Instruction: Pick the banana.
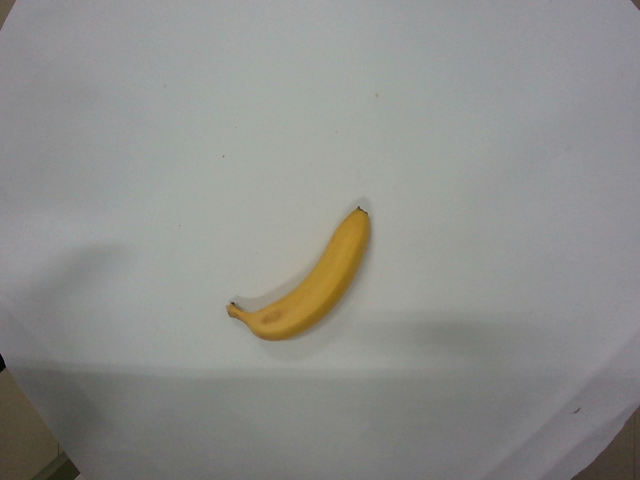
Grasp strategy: vertical